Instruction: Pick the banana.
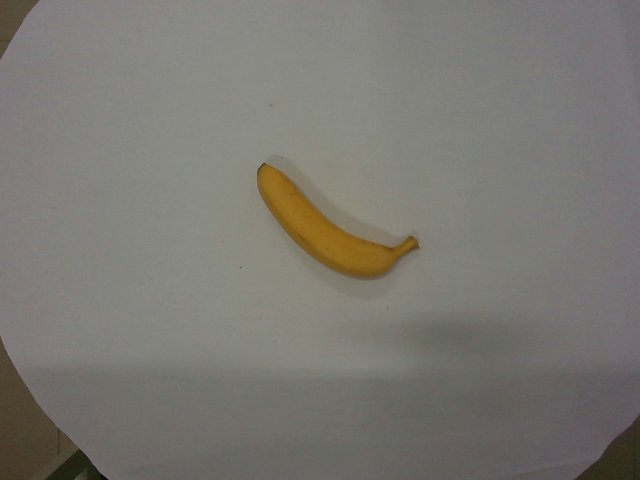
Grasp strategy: vertical